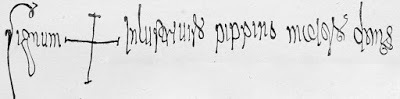
Signature of: pepin the short